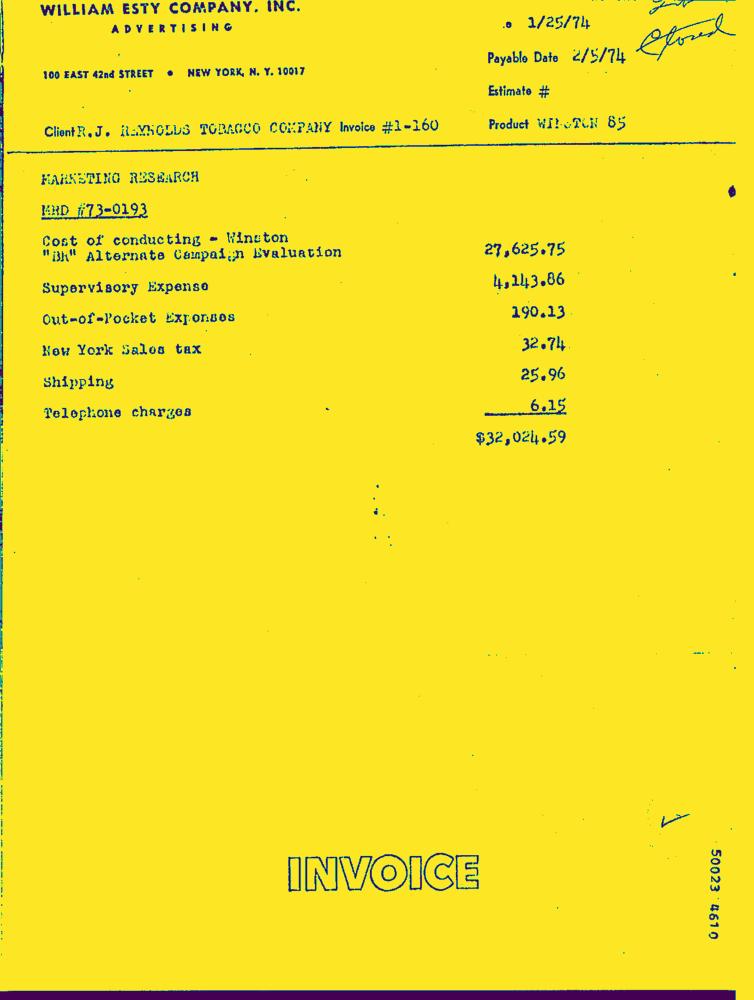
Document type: Invoice-Doc